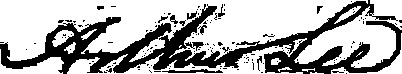
Signature of: arthur lee